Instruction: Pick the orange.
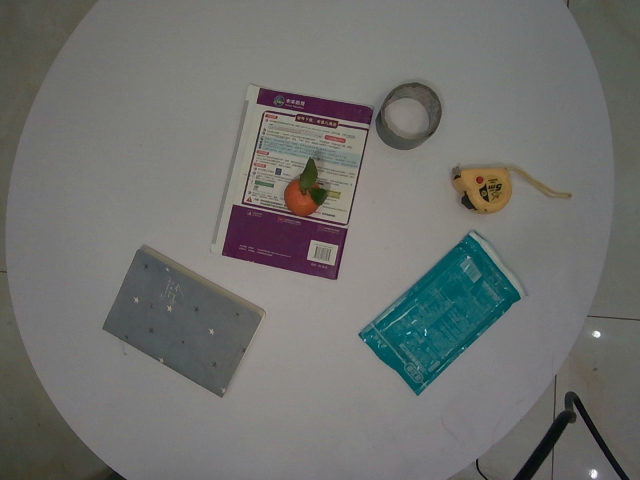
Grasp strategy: vertical